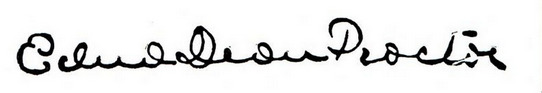
Signature of: edna dean proctor